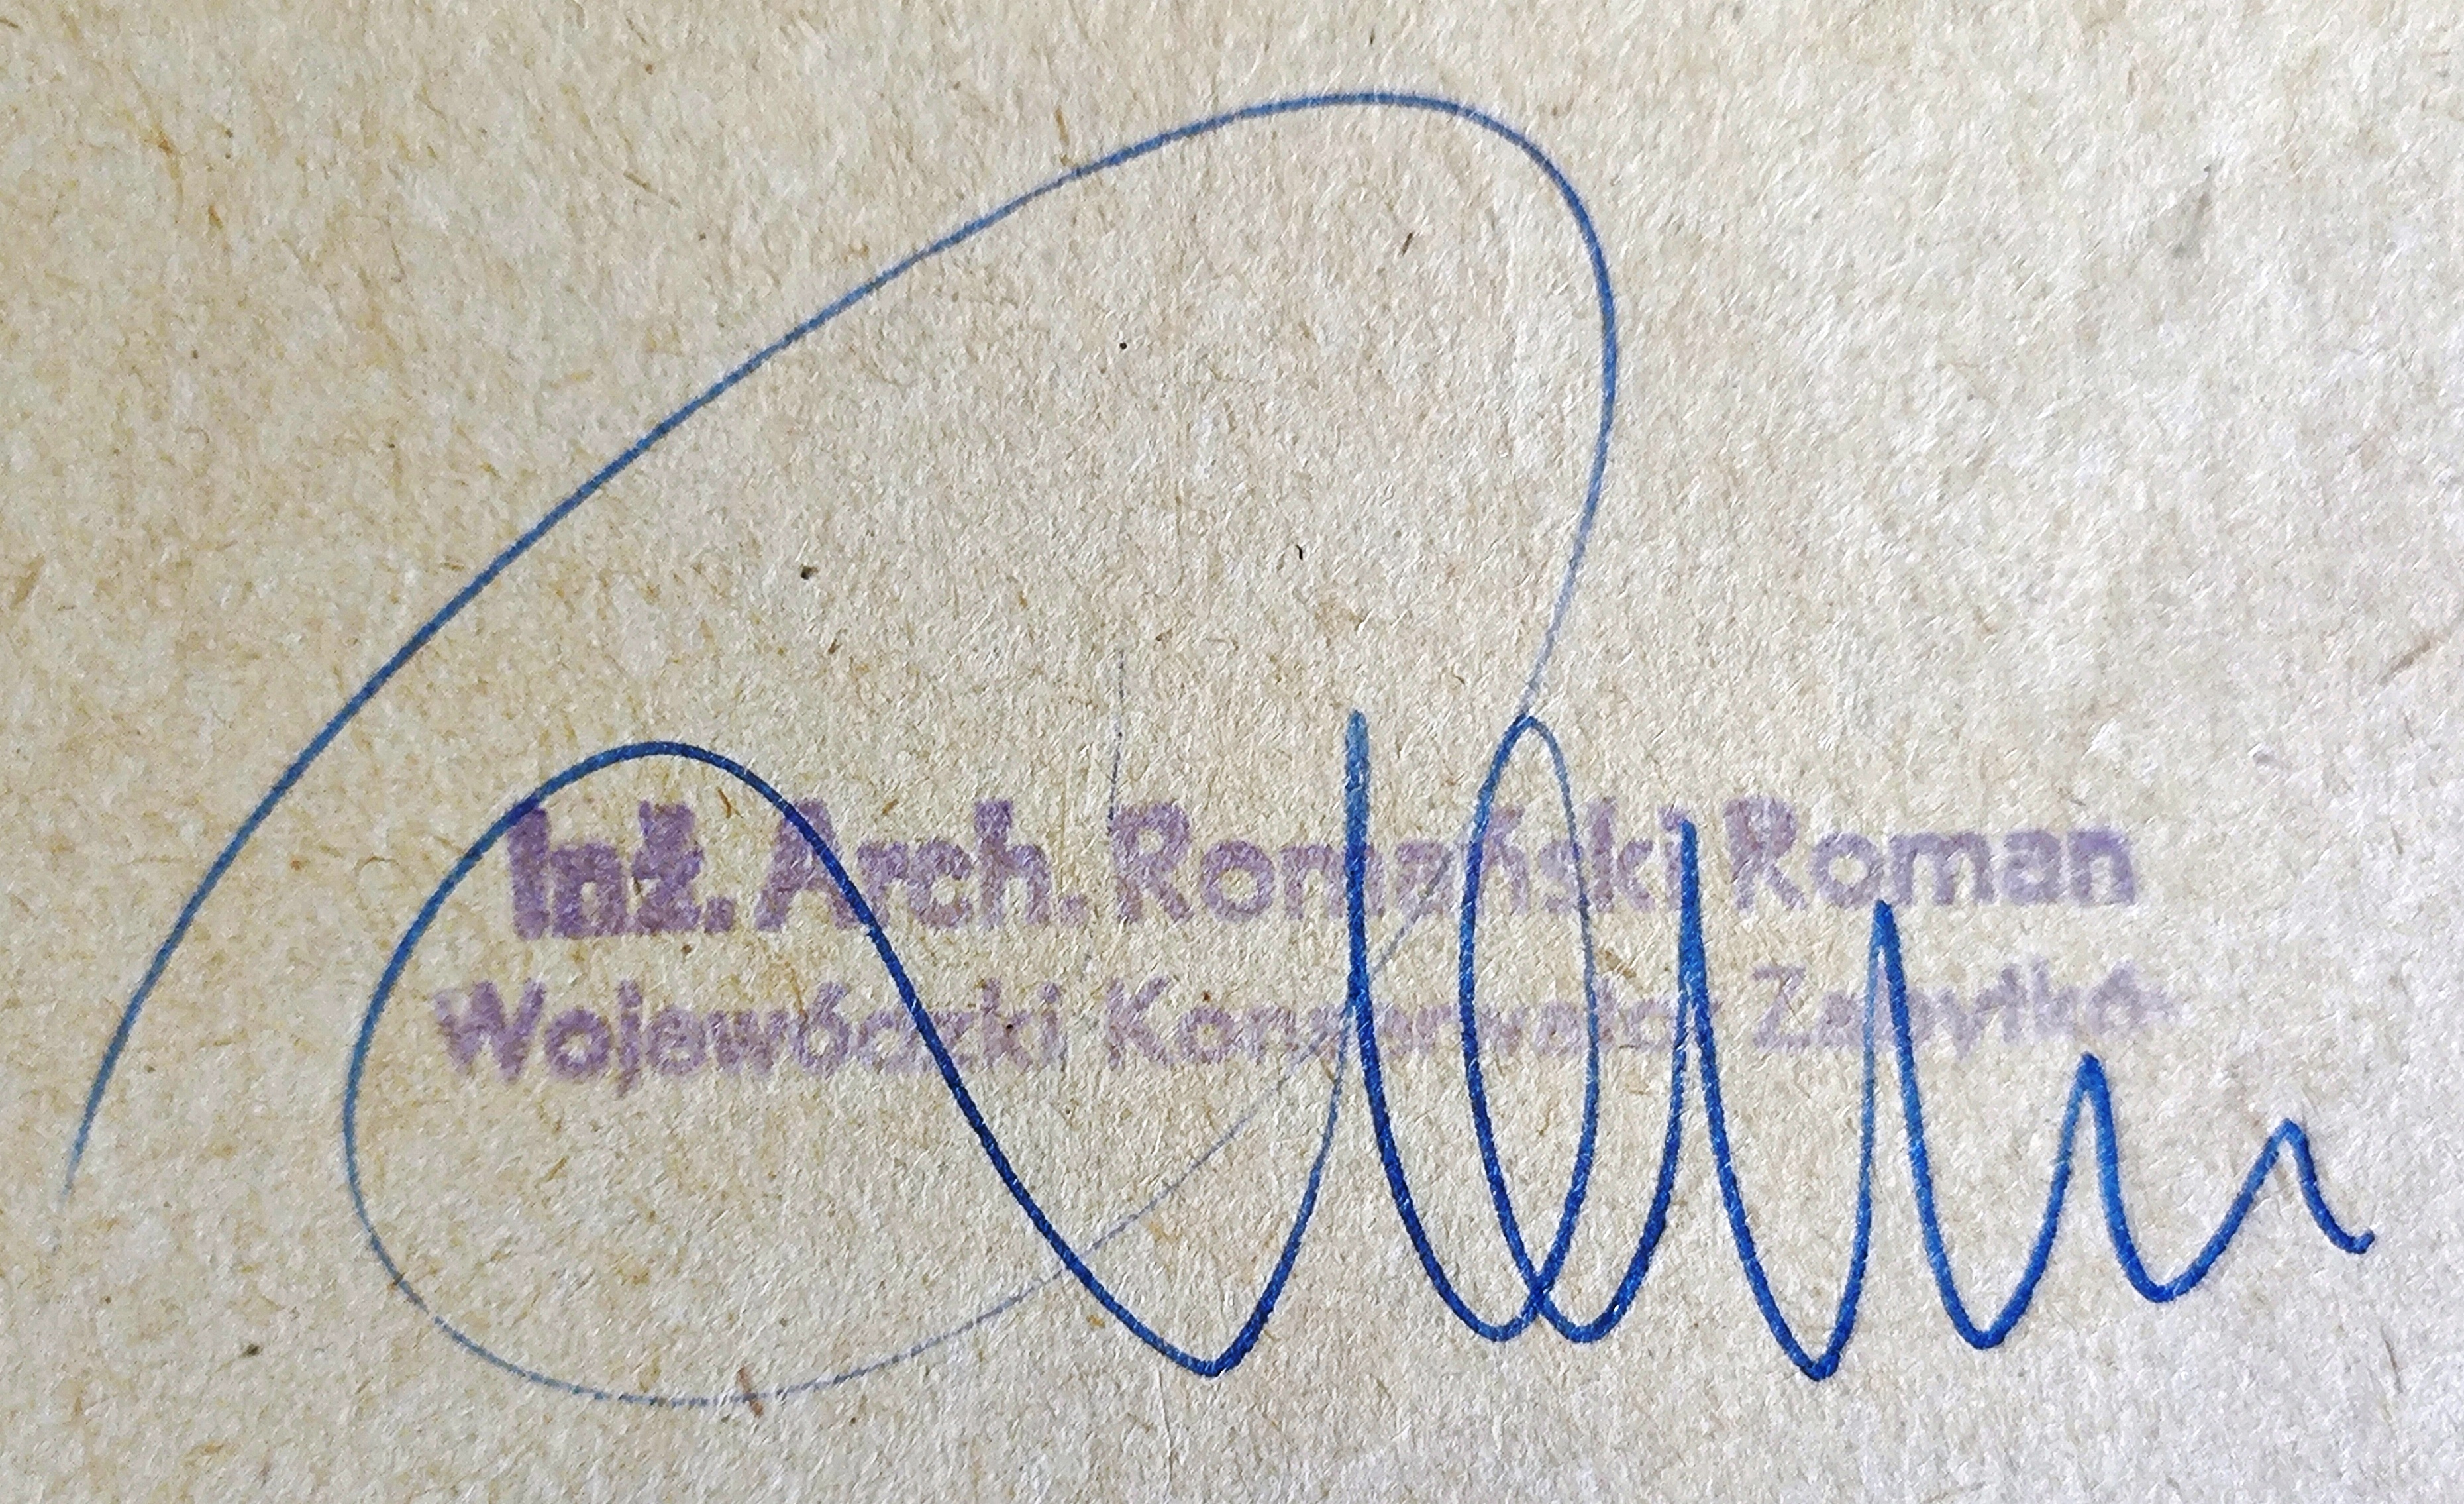
Signature of: roman romański